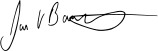
Signature of: joe bastianich